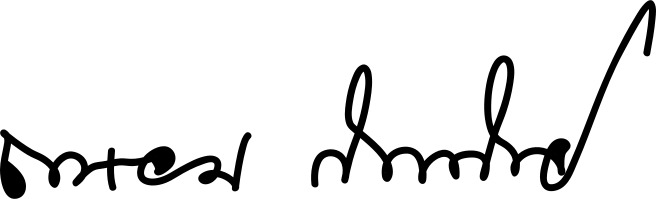
Signature of: thanom kittikachorn